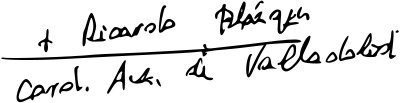
Signature of: ricardo blázquez pérez